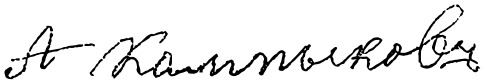
Signature of: adam kalmikov